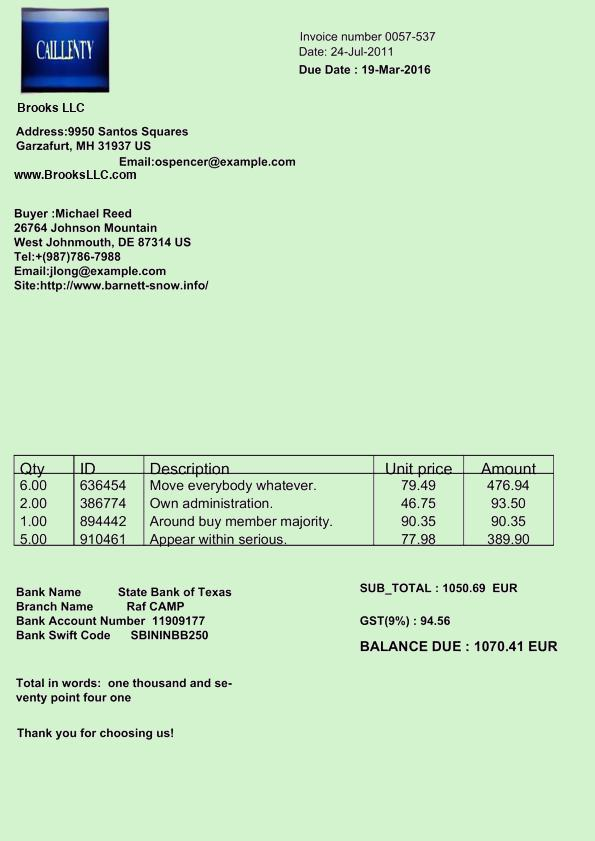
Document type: Invoice